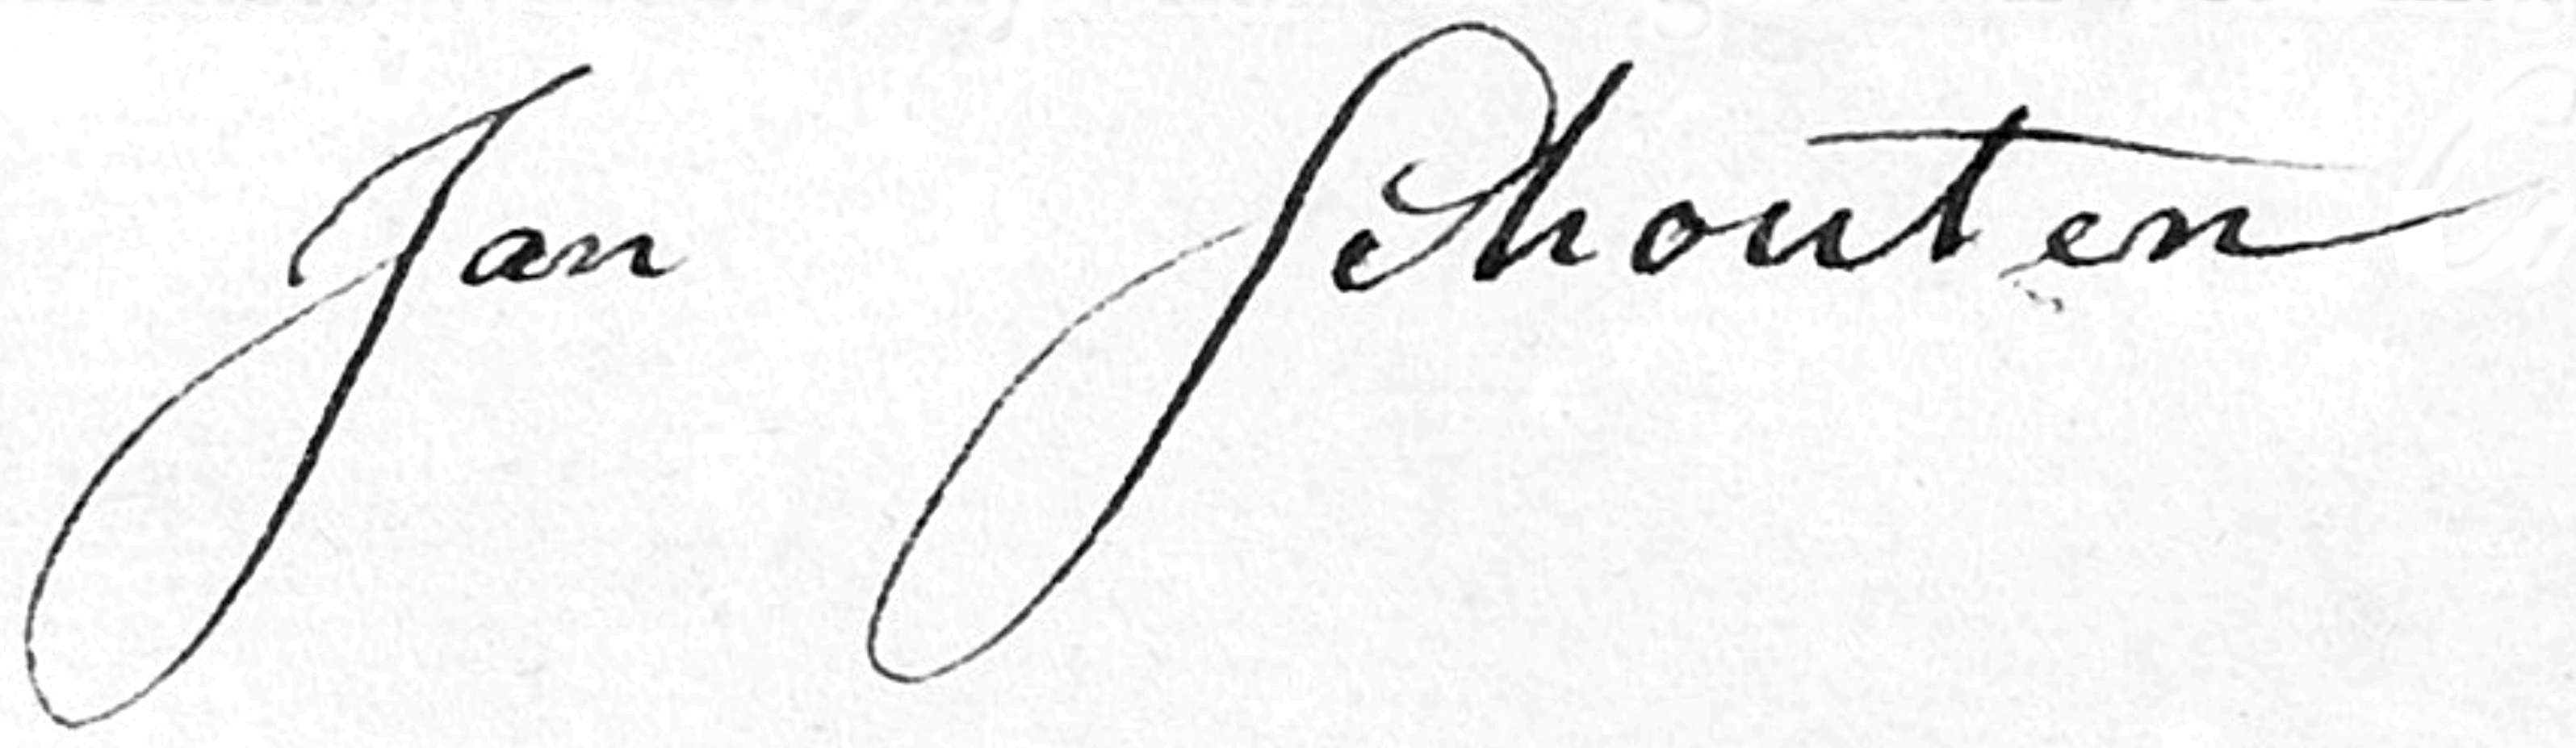
Signature of: johannes schouten